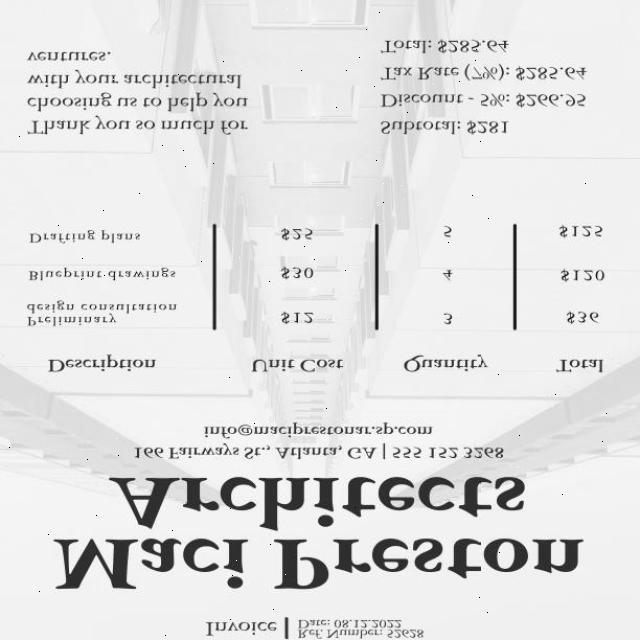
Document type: Invoice